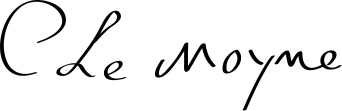
Signature of: charles le moyne de longueuil et de châteauguay